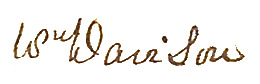
Signature of: william ruxton davison